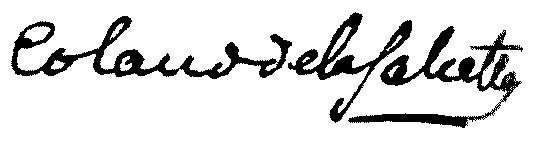
Signature of: jacques bernardin colaud de la salcette